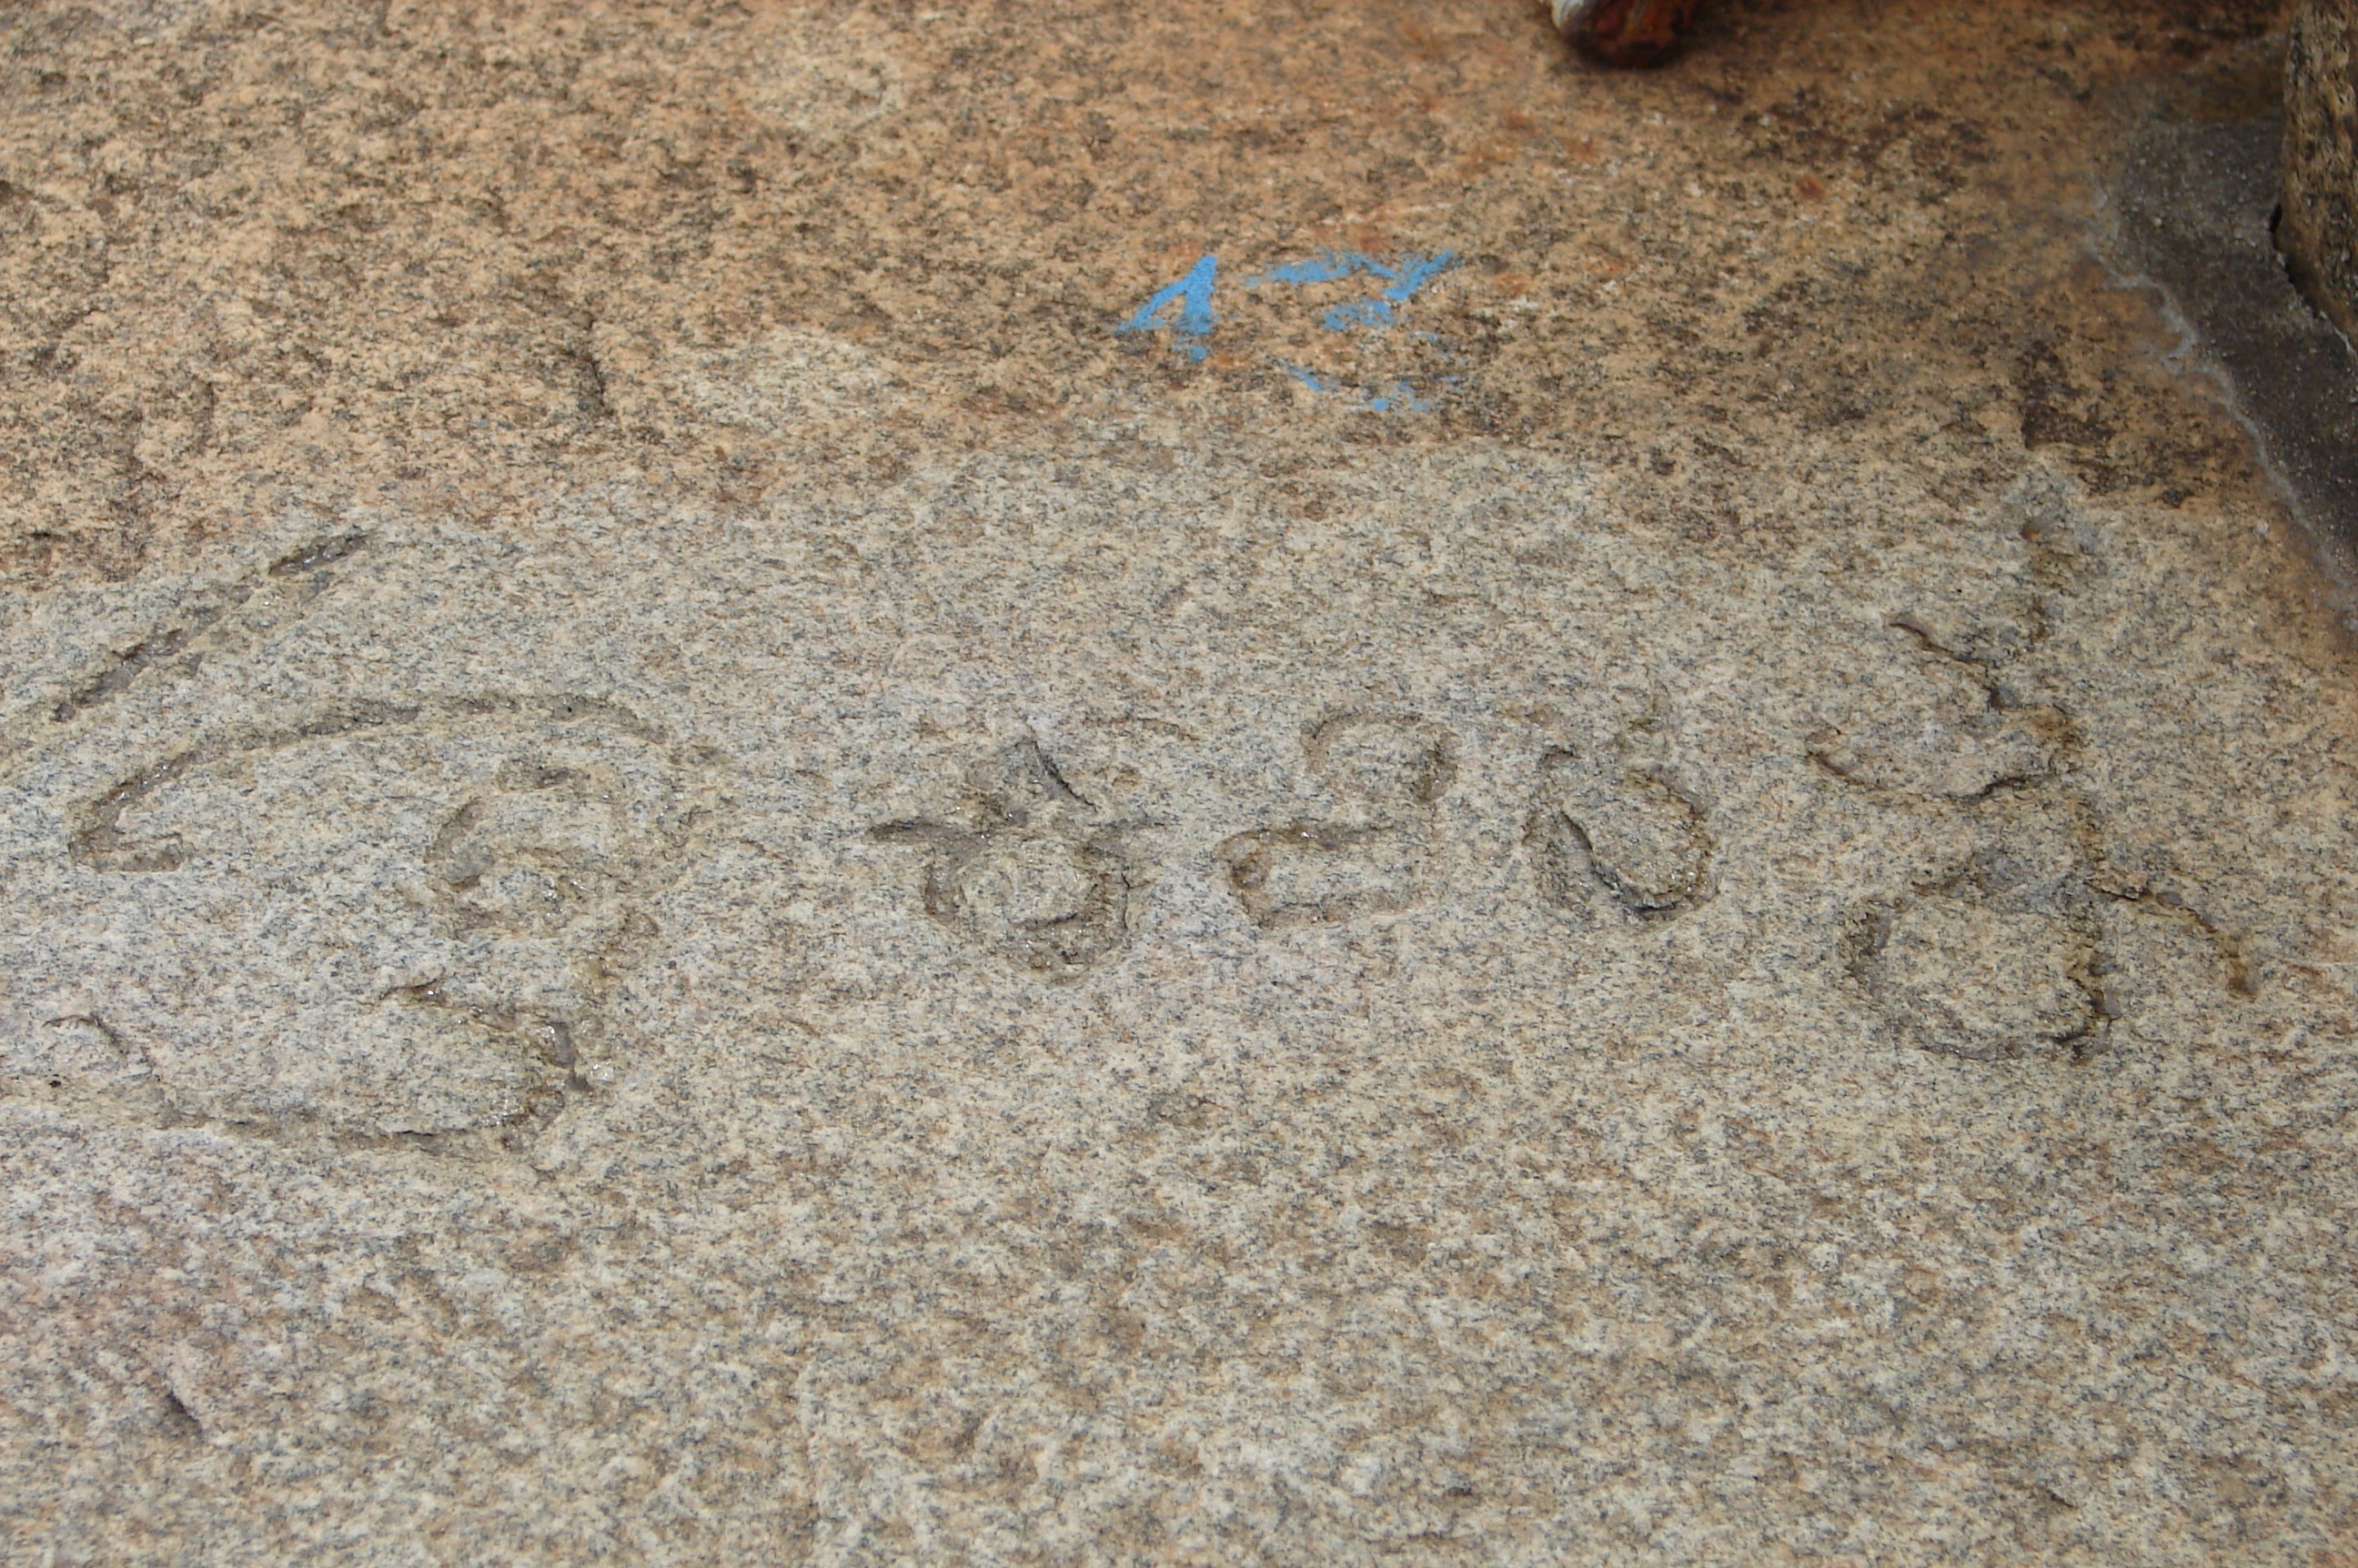
Signature of: ranna